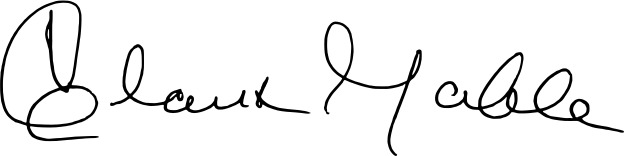
Signature of: clark gable